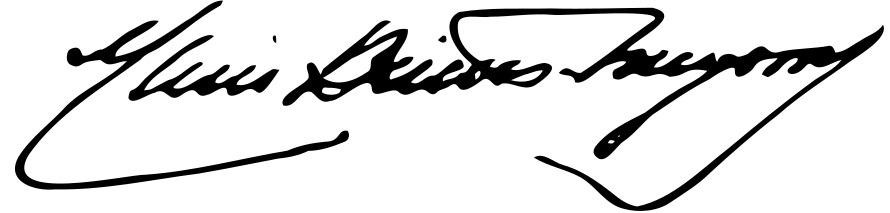
Signature of: mario briceño iragorry